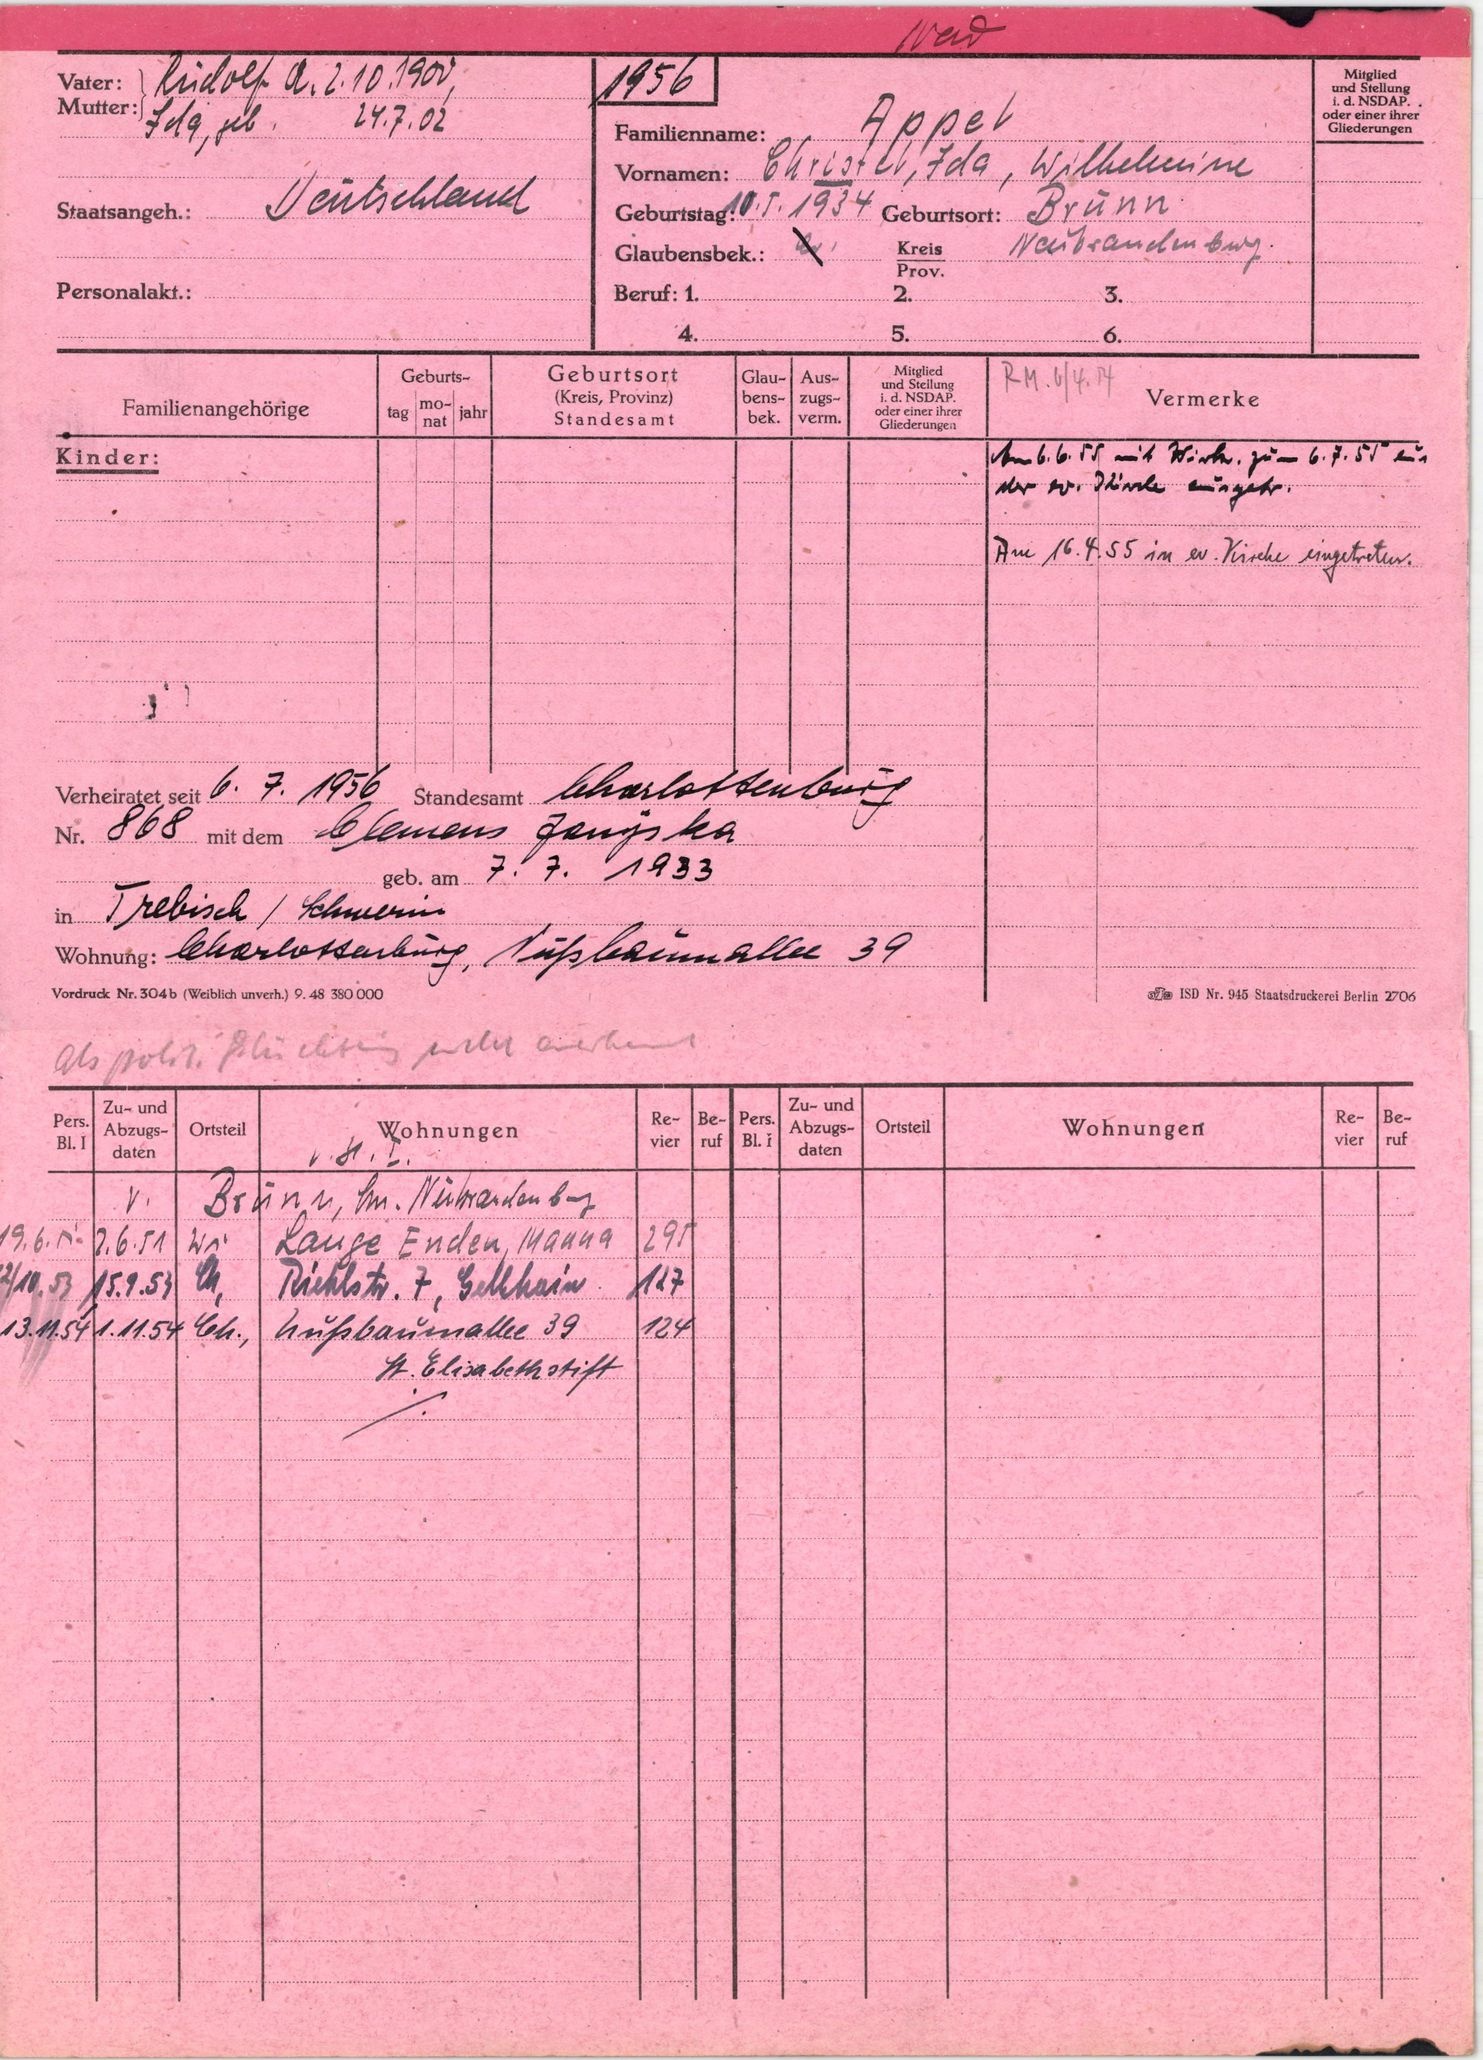
Appel